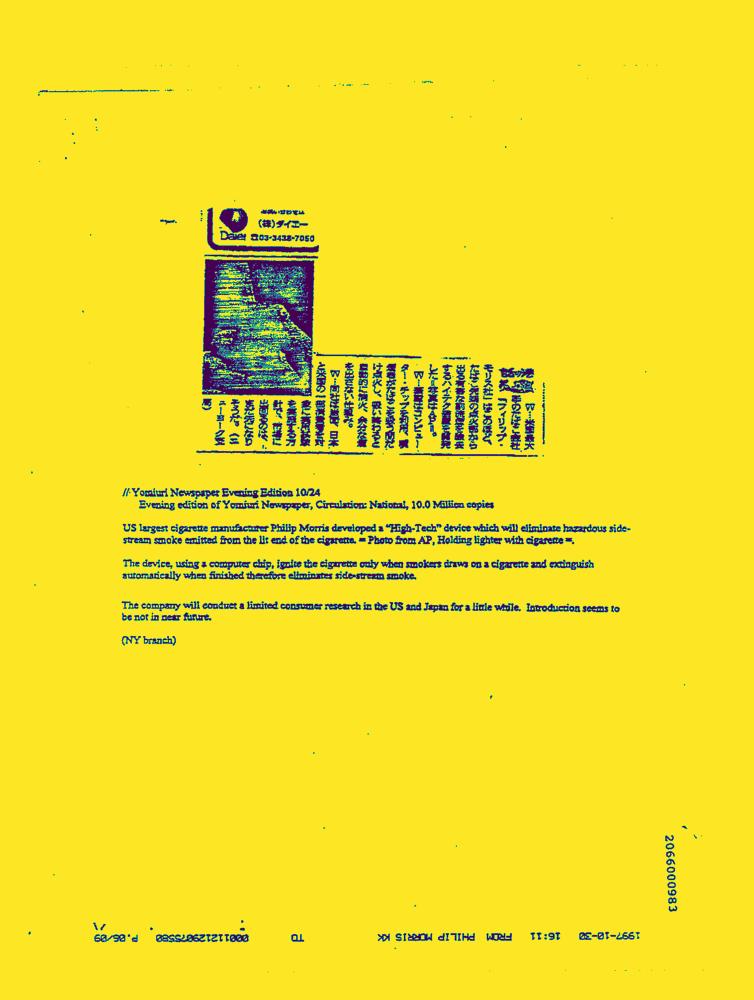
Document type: News-Article